Question: What do the imaging results show?
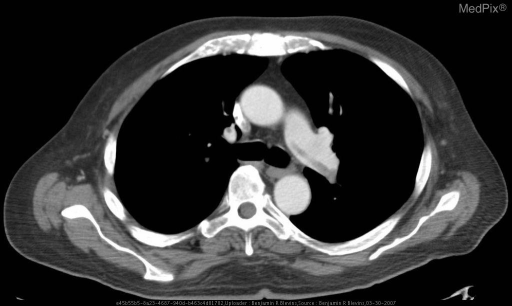
Answer: The imaging shows There are multiple area of hypoattenuation and filling defect within the right and left pulmonary arteries.  There is a comet shaped area of hypoattenuation extending from the left pulmonary artery nearly to the branch point of the main pulmonry artery. Contrast CT scan of the chest demonstrating comet shaped area of hypoattenuation extending from the left pulmonary artery proximally toward the bifurcation of the main pulmonary artery..